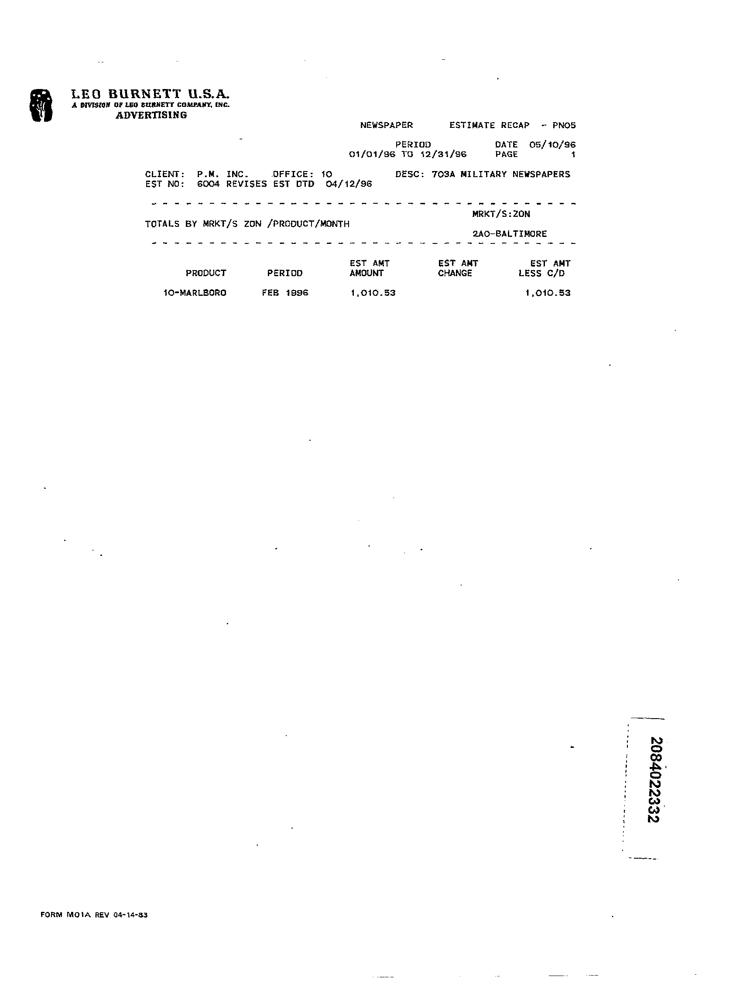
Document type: Invoice